Question: What appears to be the issue?
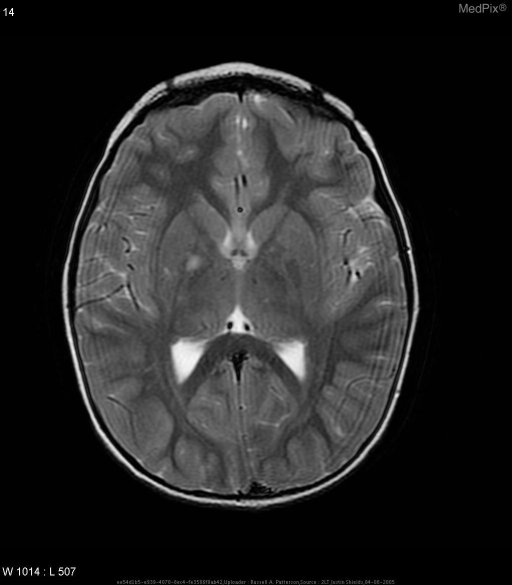
Answer: The findings suggest •  NF Spots in R posterior internal capsule.
•  L optic glioma.
•  Scoliosis with Severe Kyphosis of Cervical Spine.
•  Posterior Cervical fusion mass.
•  Dural ectasia.  Widened spinal canal.  Posterior vertebral body scalloping.
•  Syrinx.
•  Plexiform neurofibroma of L apex.. NF Spots in R posterior internal capsule.  L optic glioma.  Severe Kyphosis of Cervical Spine.  Postior Cervical fusion mass.  Dural ectasia.  Widened spinal canal.  Posterior vertebral body scalloping.   Syrinx.  Plexiform fibroma of L apex.  Scoliosis.. The patient might have a history of 10 yo girl with known disease for routine followup.